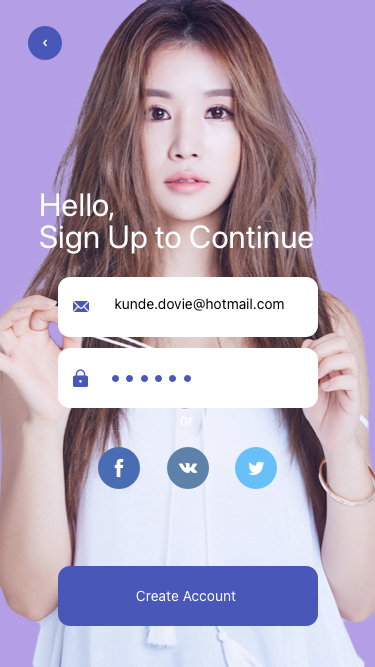
Text in this UI design:
Hello,
Sign Up to Continue
kunde.dovie@hotmail.com
or